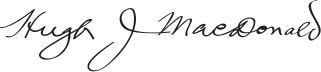
Signature of: hugh john macdonald